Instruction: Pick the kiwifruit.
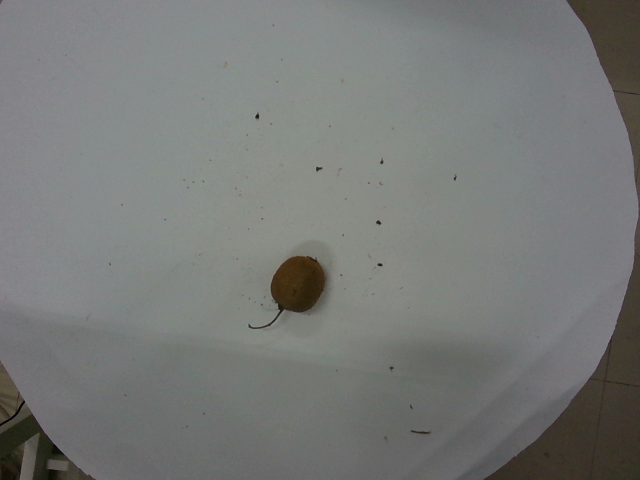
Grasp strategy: vertical